Question: What is the total amount of taxes owed as per the document?
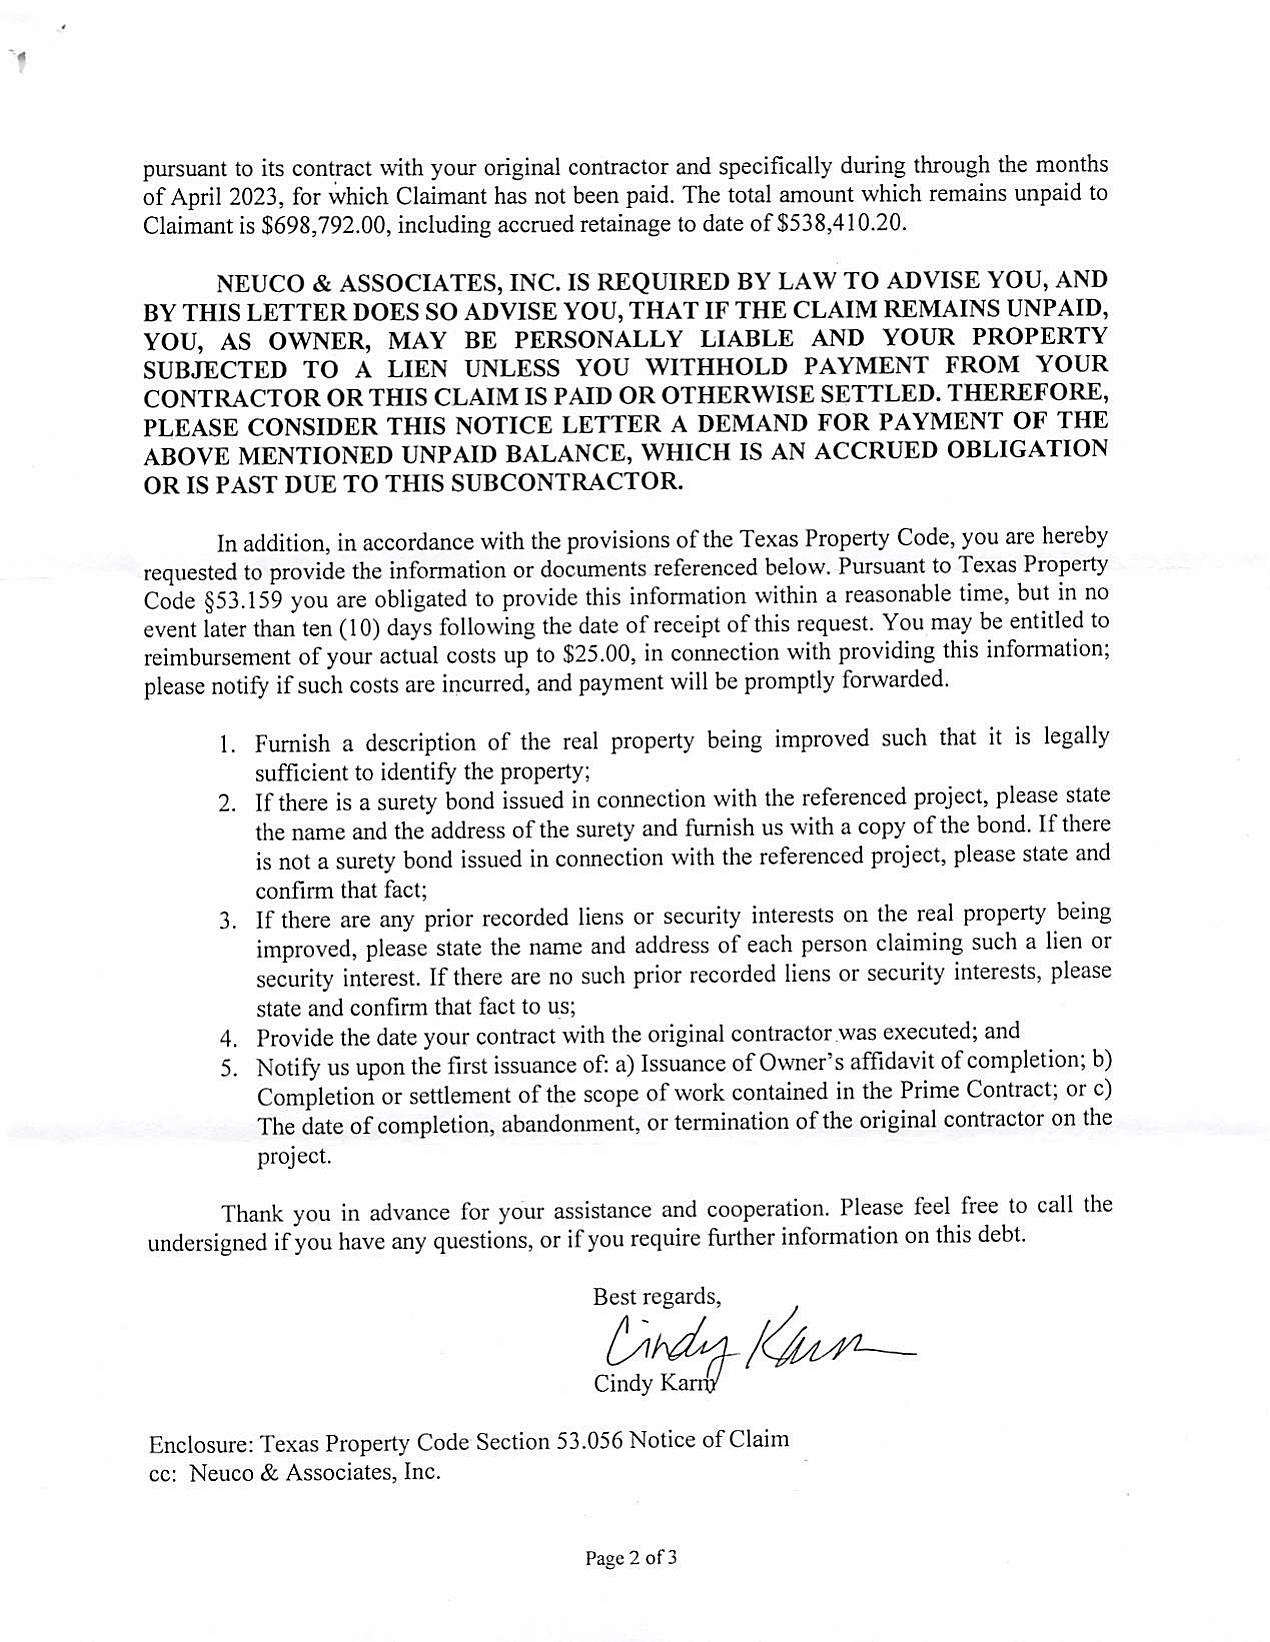
Answer: "$698,792.00 "